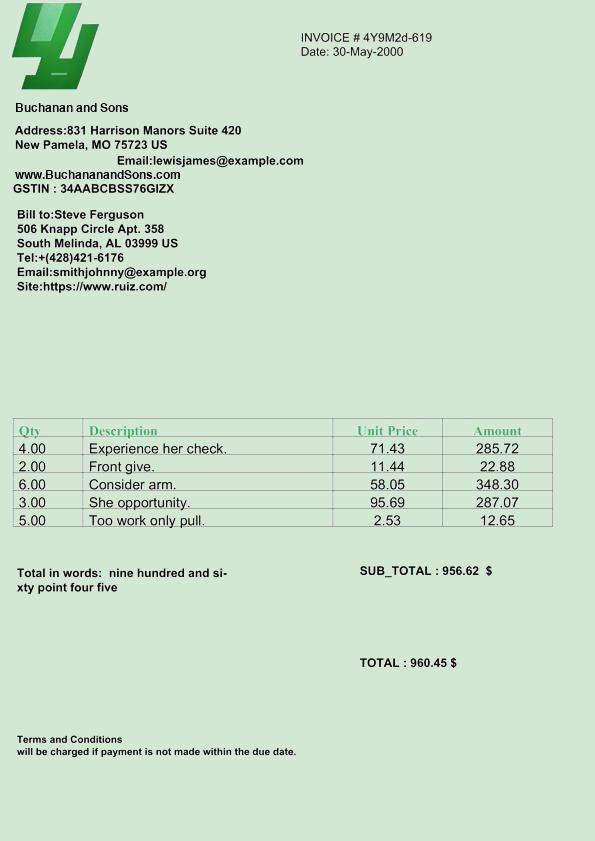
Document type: Invoice